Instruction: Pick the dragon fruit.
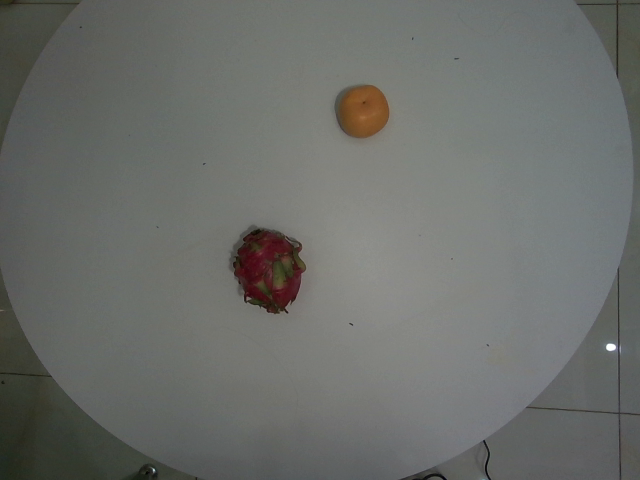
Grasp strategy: vertical